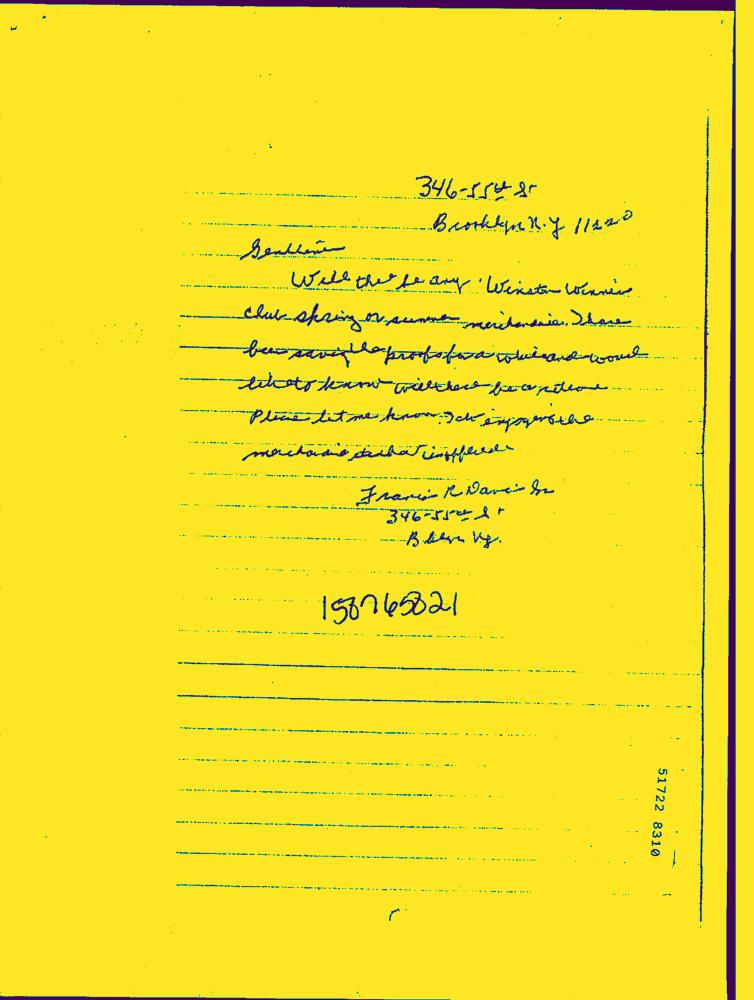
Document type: Hand-Written